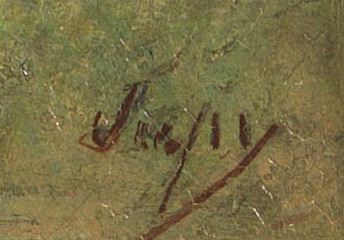
Signature of: louis aimé japy